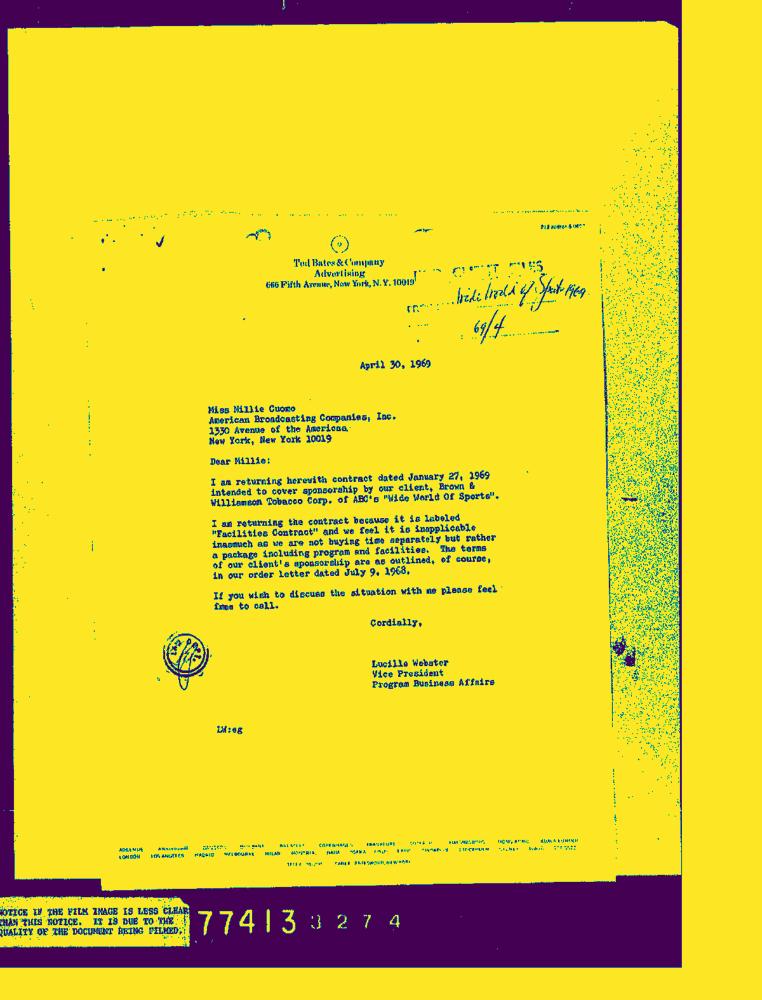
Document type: Letter-Doc